Question: What is the filing due date as per the document?
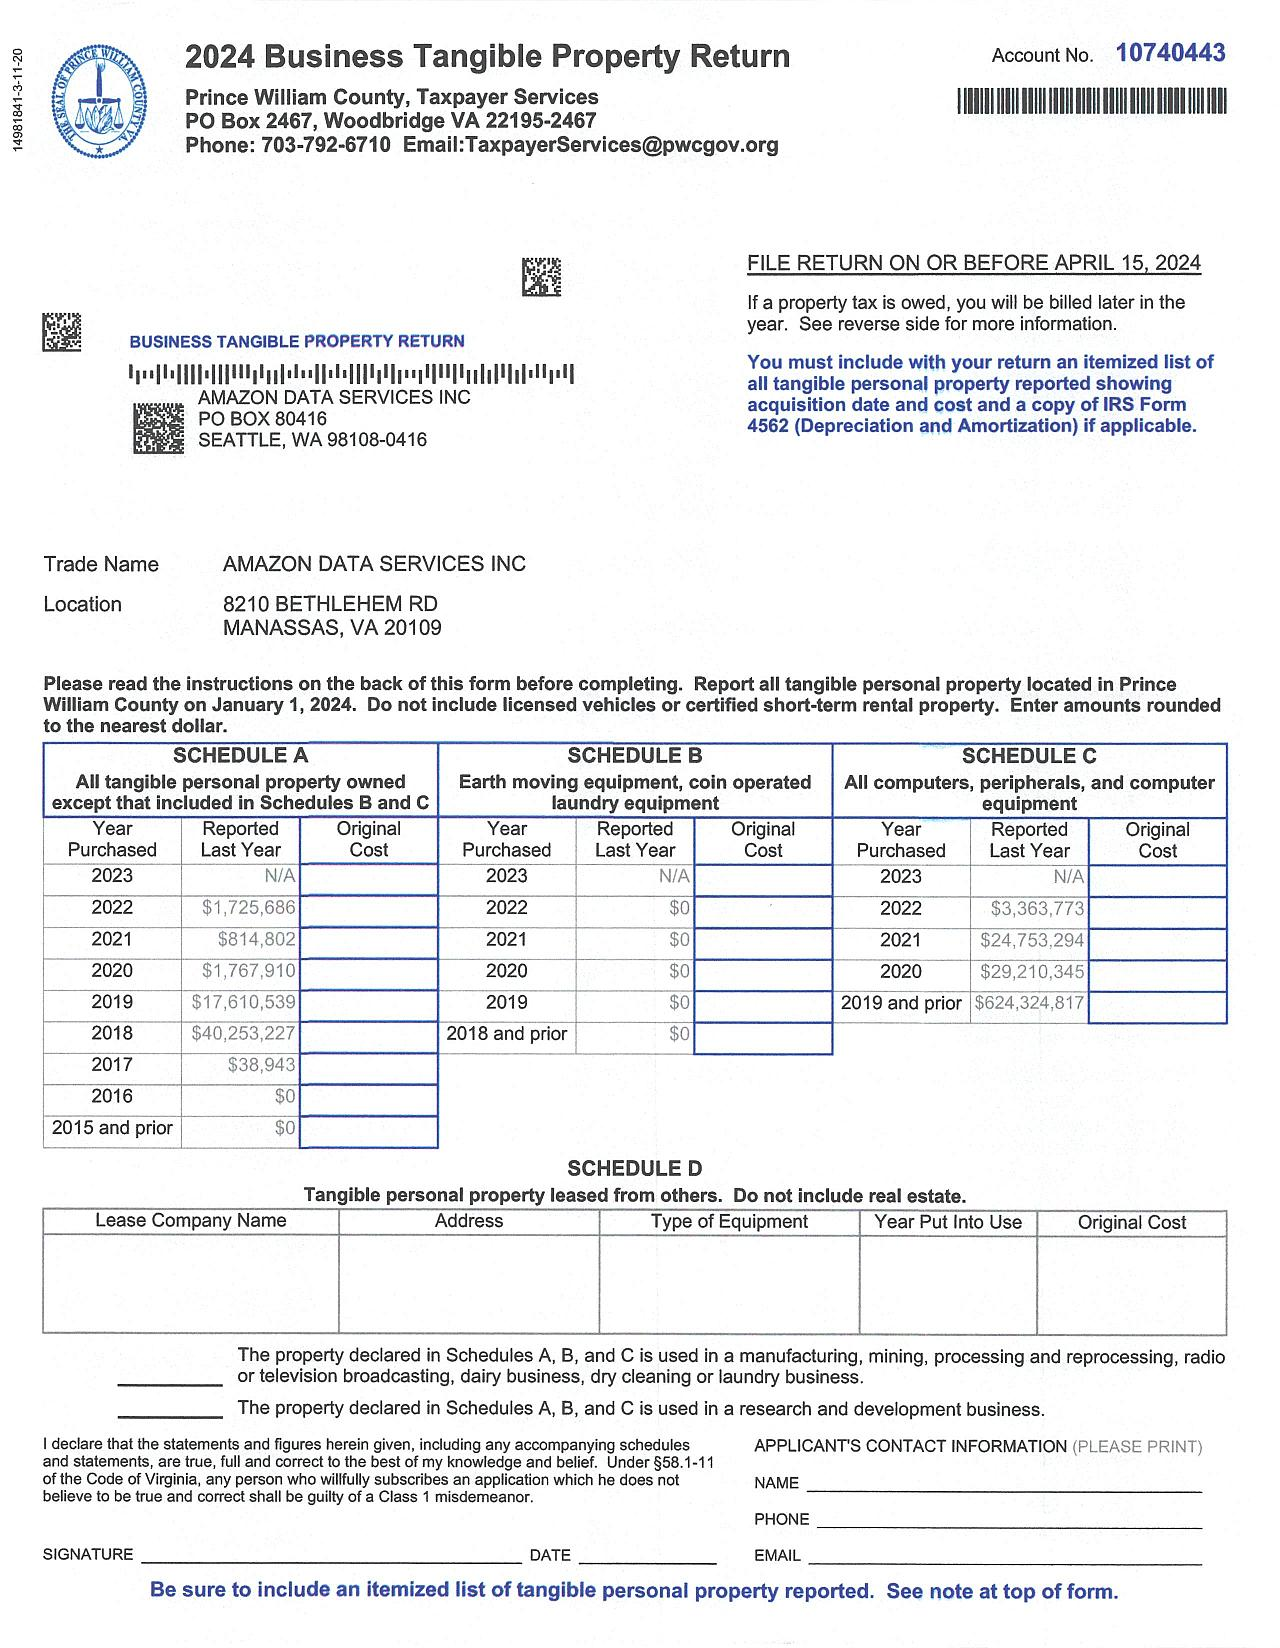
Answer: "15-Apr-24"